Question: Talk about the condition:
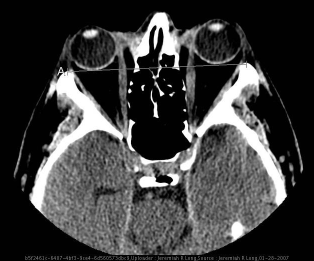
Answer: The disease is discussed as: Clinical: Proptosis secondary to swelling of extraocular muscles. A mild form is seen in young females and is associated with thyrotoxicosis.  A severe form is seen in middle-aged women and men with Graves disease, demonstrating severe proptosis and ophthalmoplegia.

Pathology:
Infiltration of muscles by lymphocytes, plasma cells, mast cells; deposition of mucopolysaccharides.

Imaging:
http://www.smw.ch/docs/PdfContent/smw-12741.pdf
CT and MR: Classically shows enlargement of extraocular muscles with sparing of tendinous attachments to the globe.  Classic patterns include involvement of the inferior rectus and medial rectus muscles, followed by the lateral and superior rectus.

http://bjr.birjournals.org/content/72/860/757.full.pdf

In 80% of patients, there is bilateral muscle involvement.  In 10%, involvement of one isolated muscle is seen.  There may be increased amount of retroglobar fat.  Enhanced images will show moderate to marked enhancement of muscle bodies.